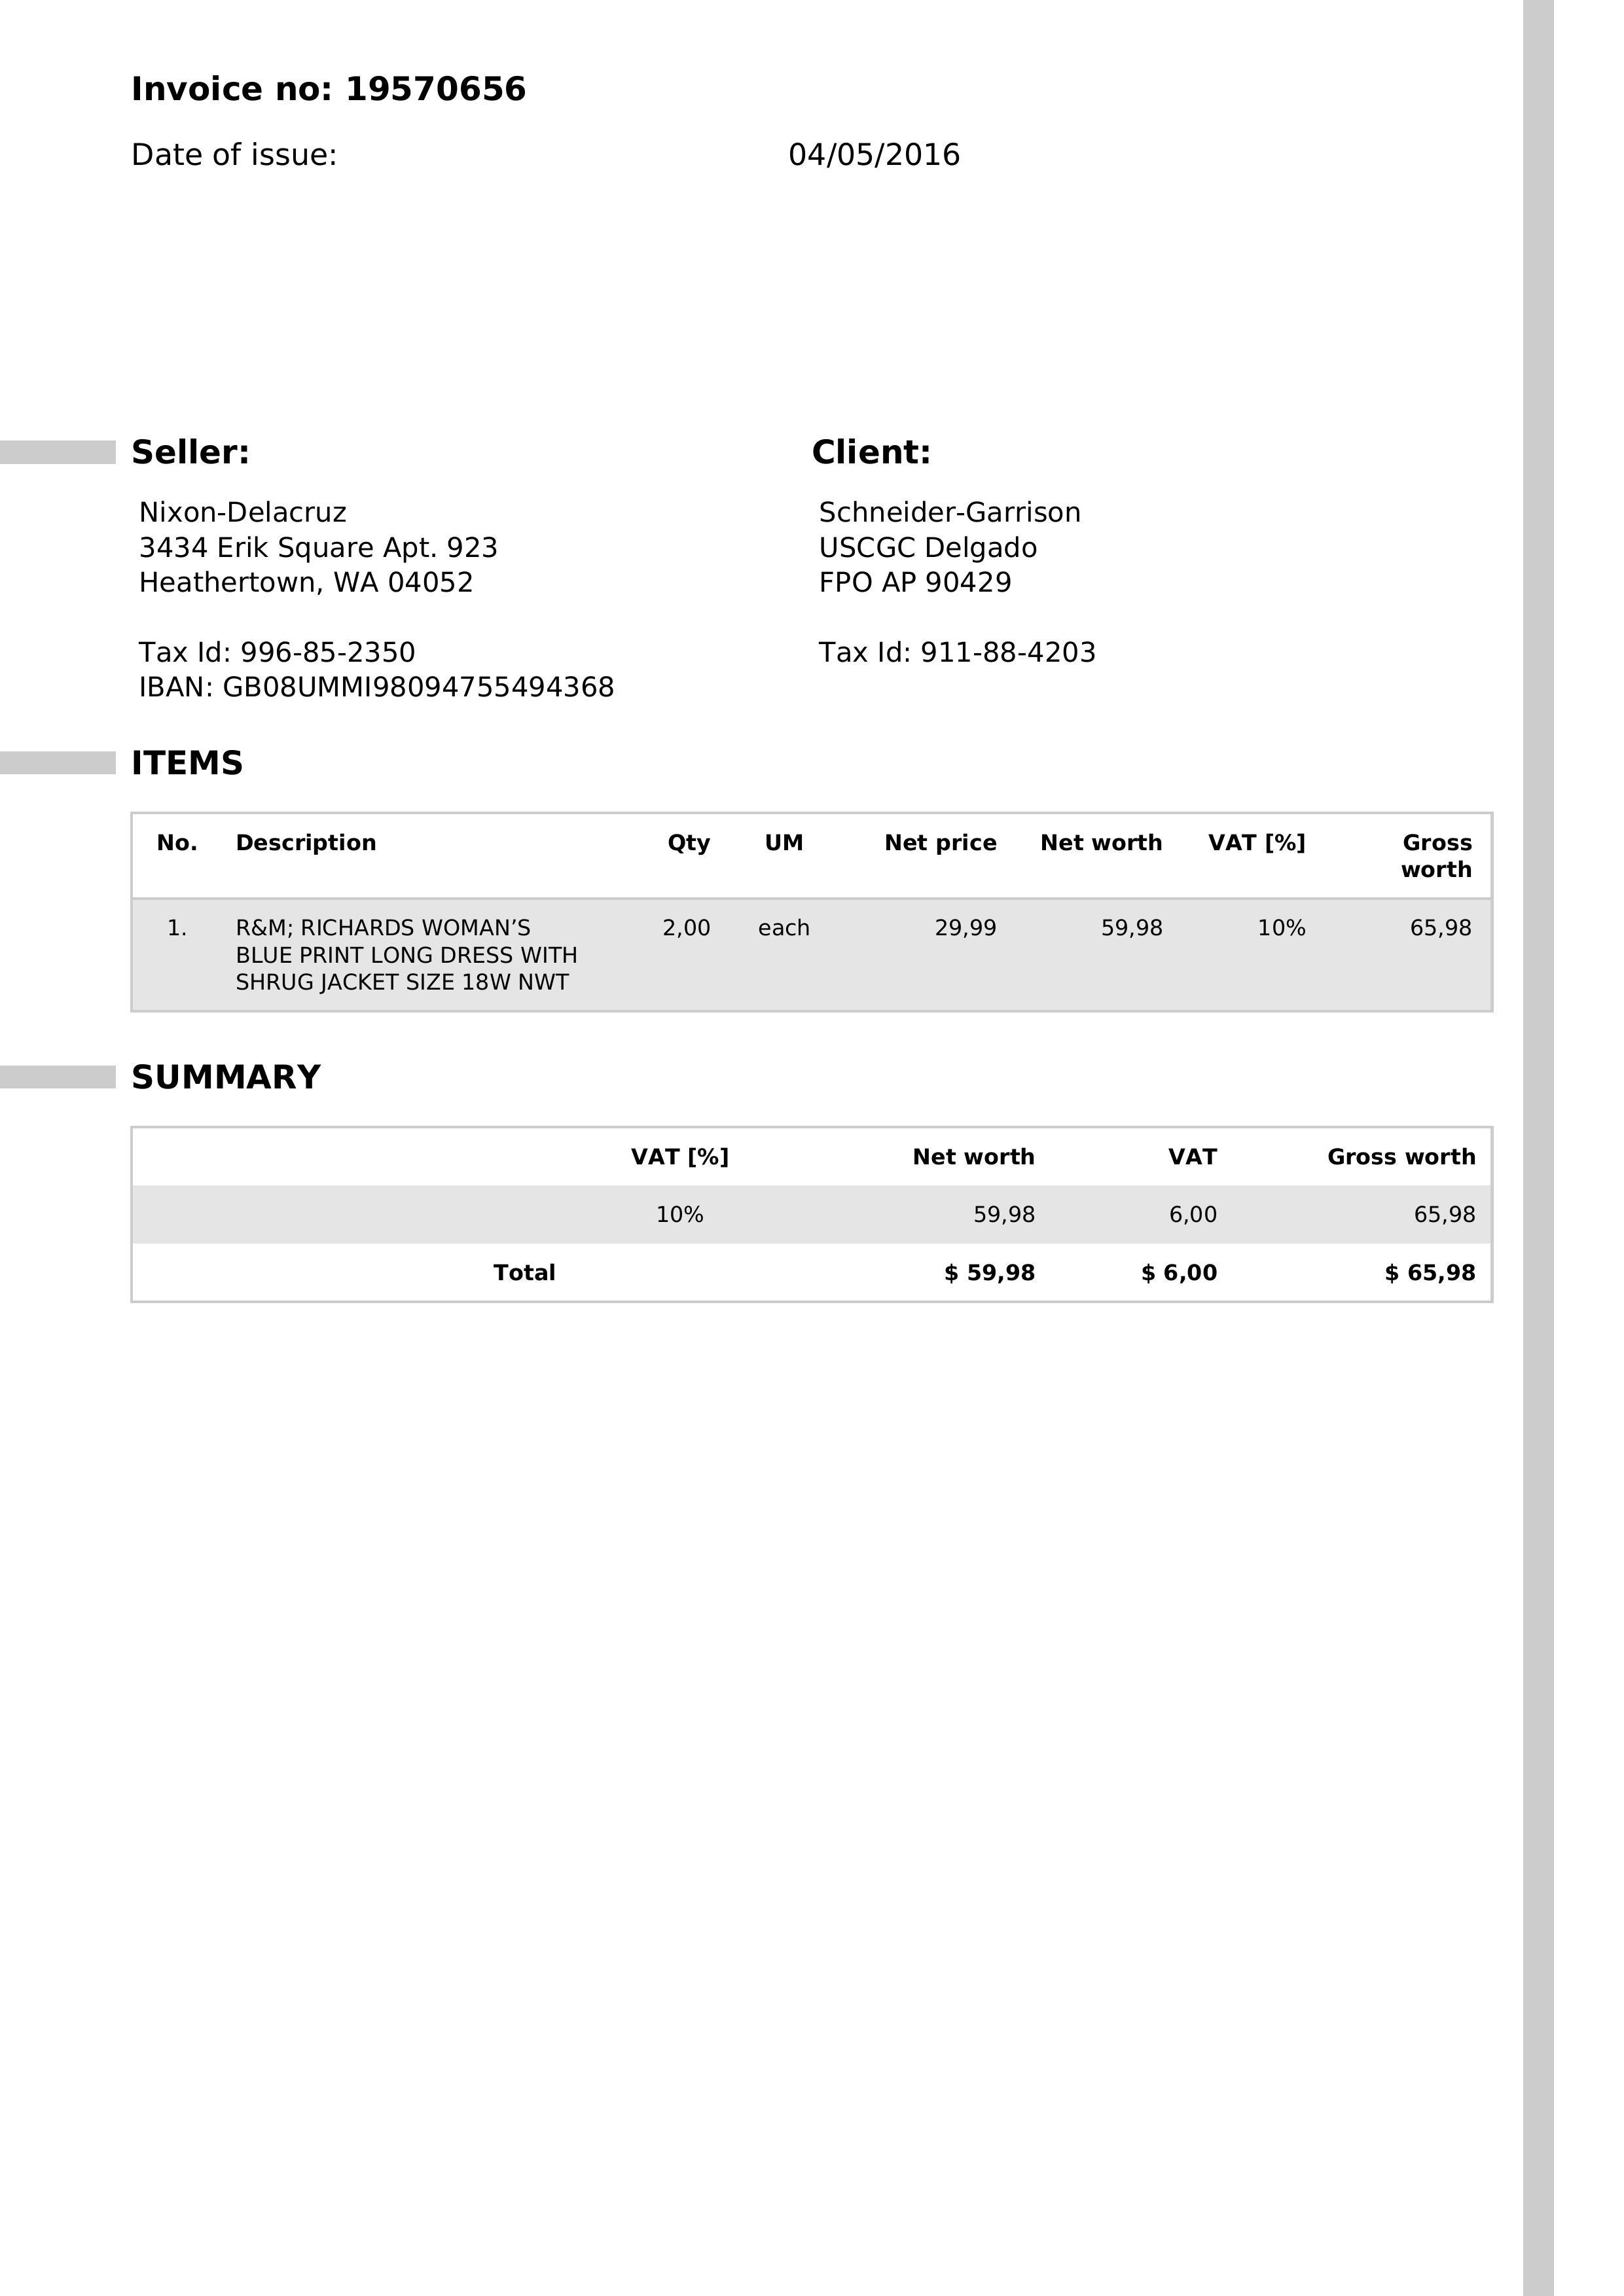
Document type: Invoice